Question: What might the diagnosis be?
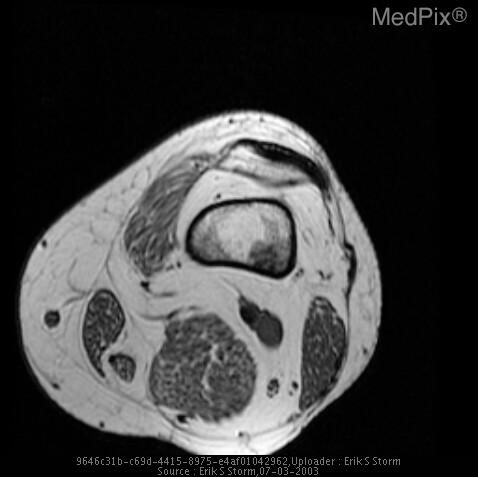
Answer: The possible diagnosis includes -Metastatic Disease
-Primary marrow malignancy.